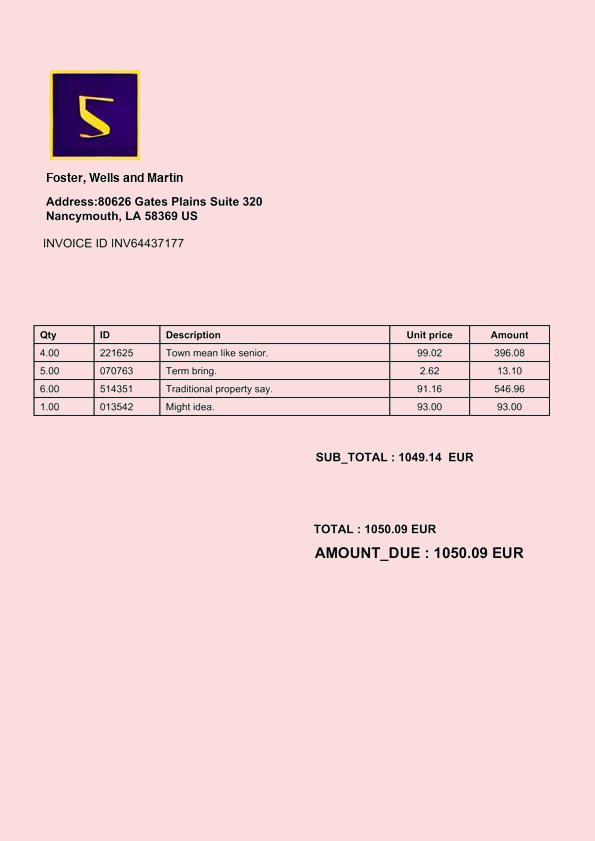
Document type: Invoice